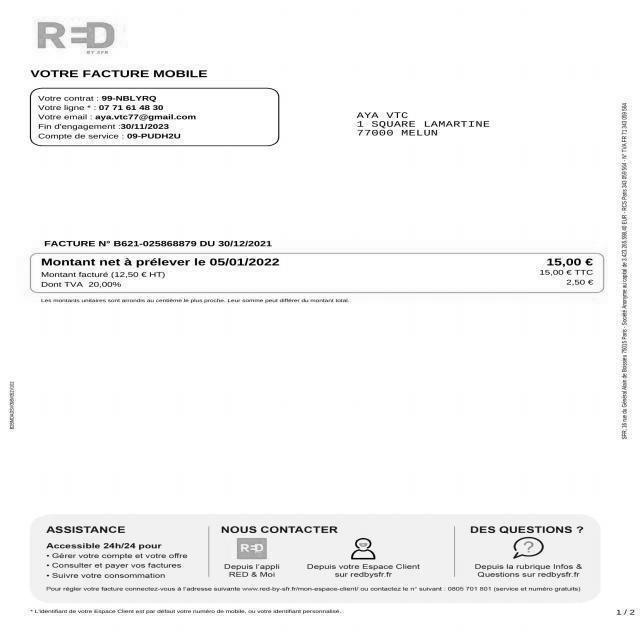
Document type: Invoice